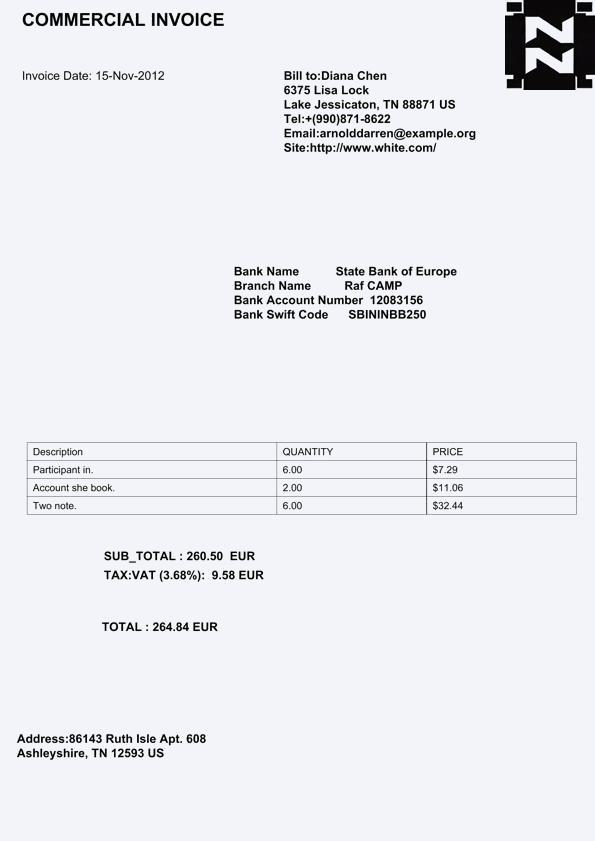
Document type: Invoice